Question: What type of tax is indicated in the document, personal property or real estate?
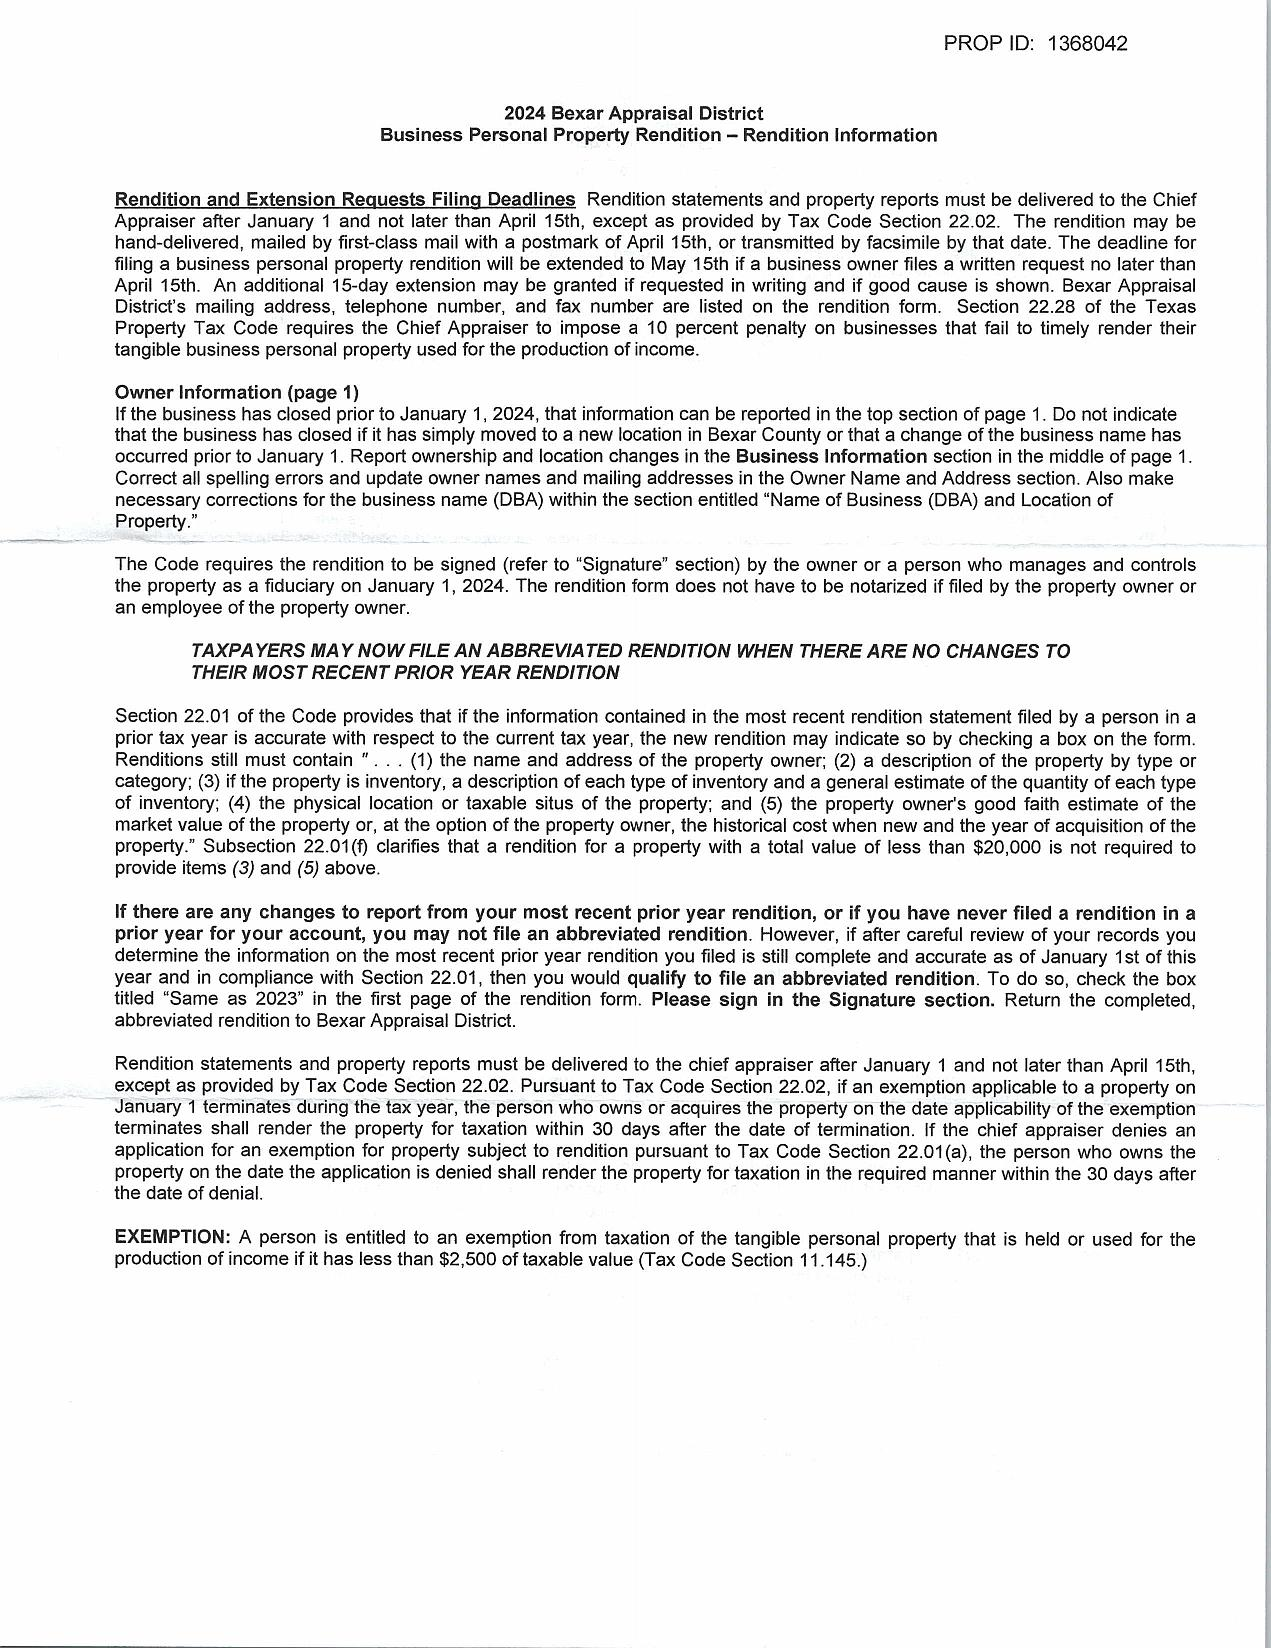
Answer: "Personal Property"